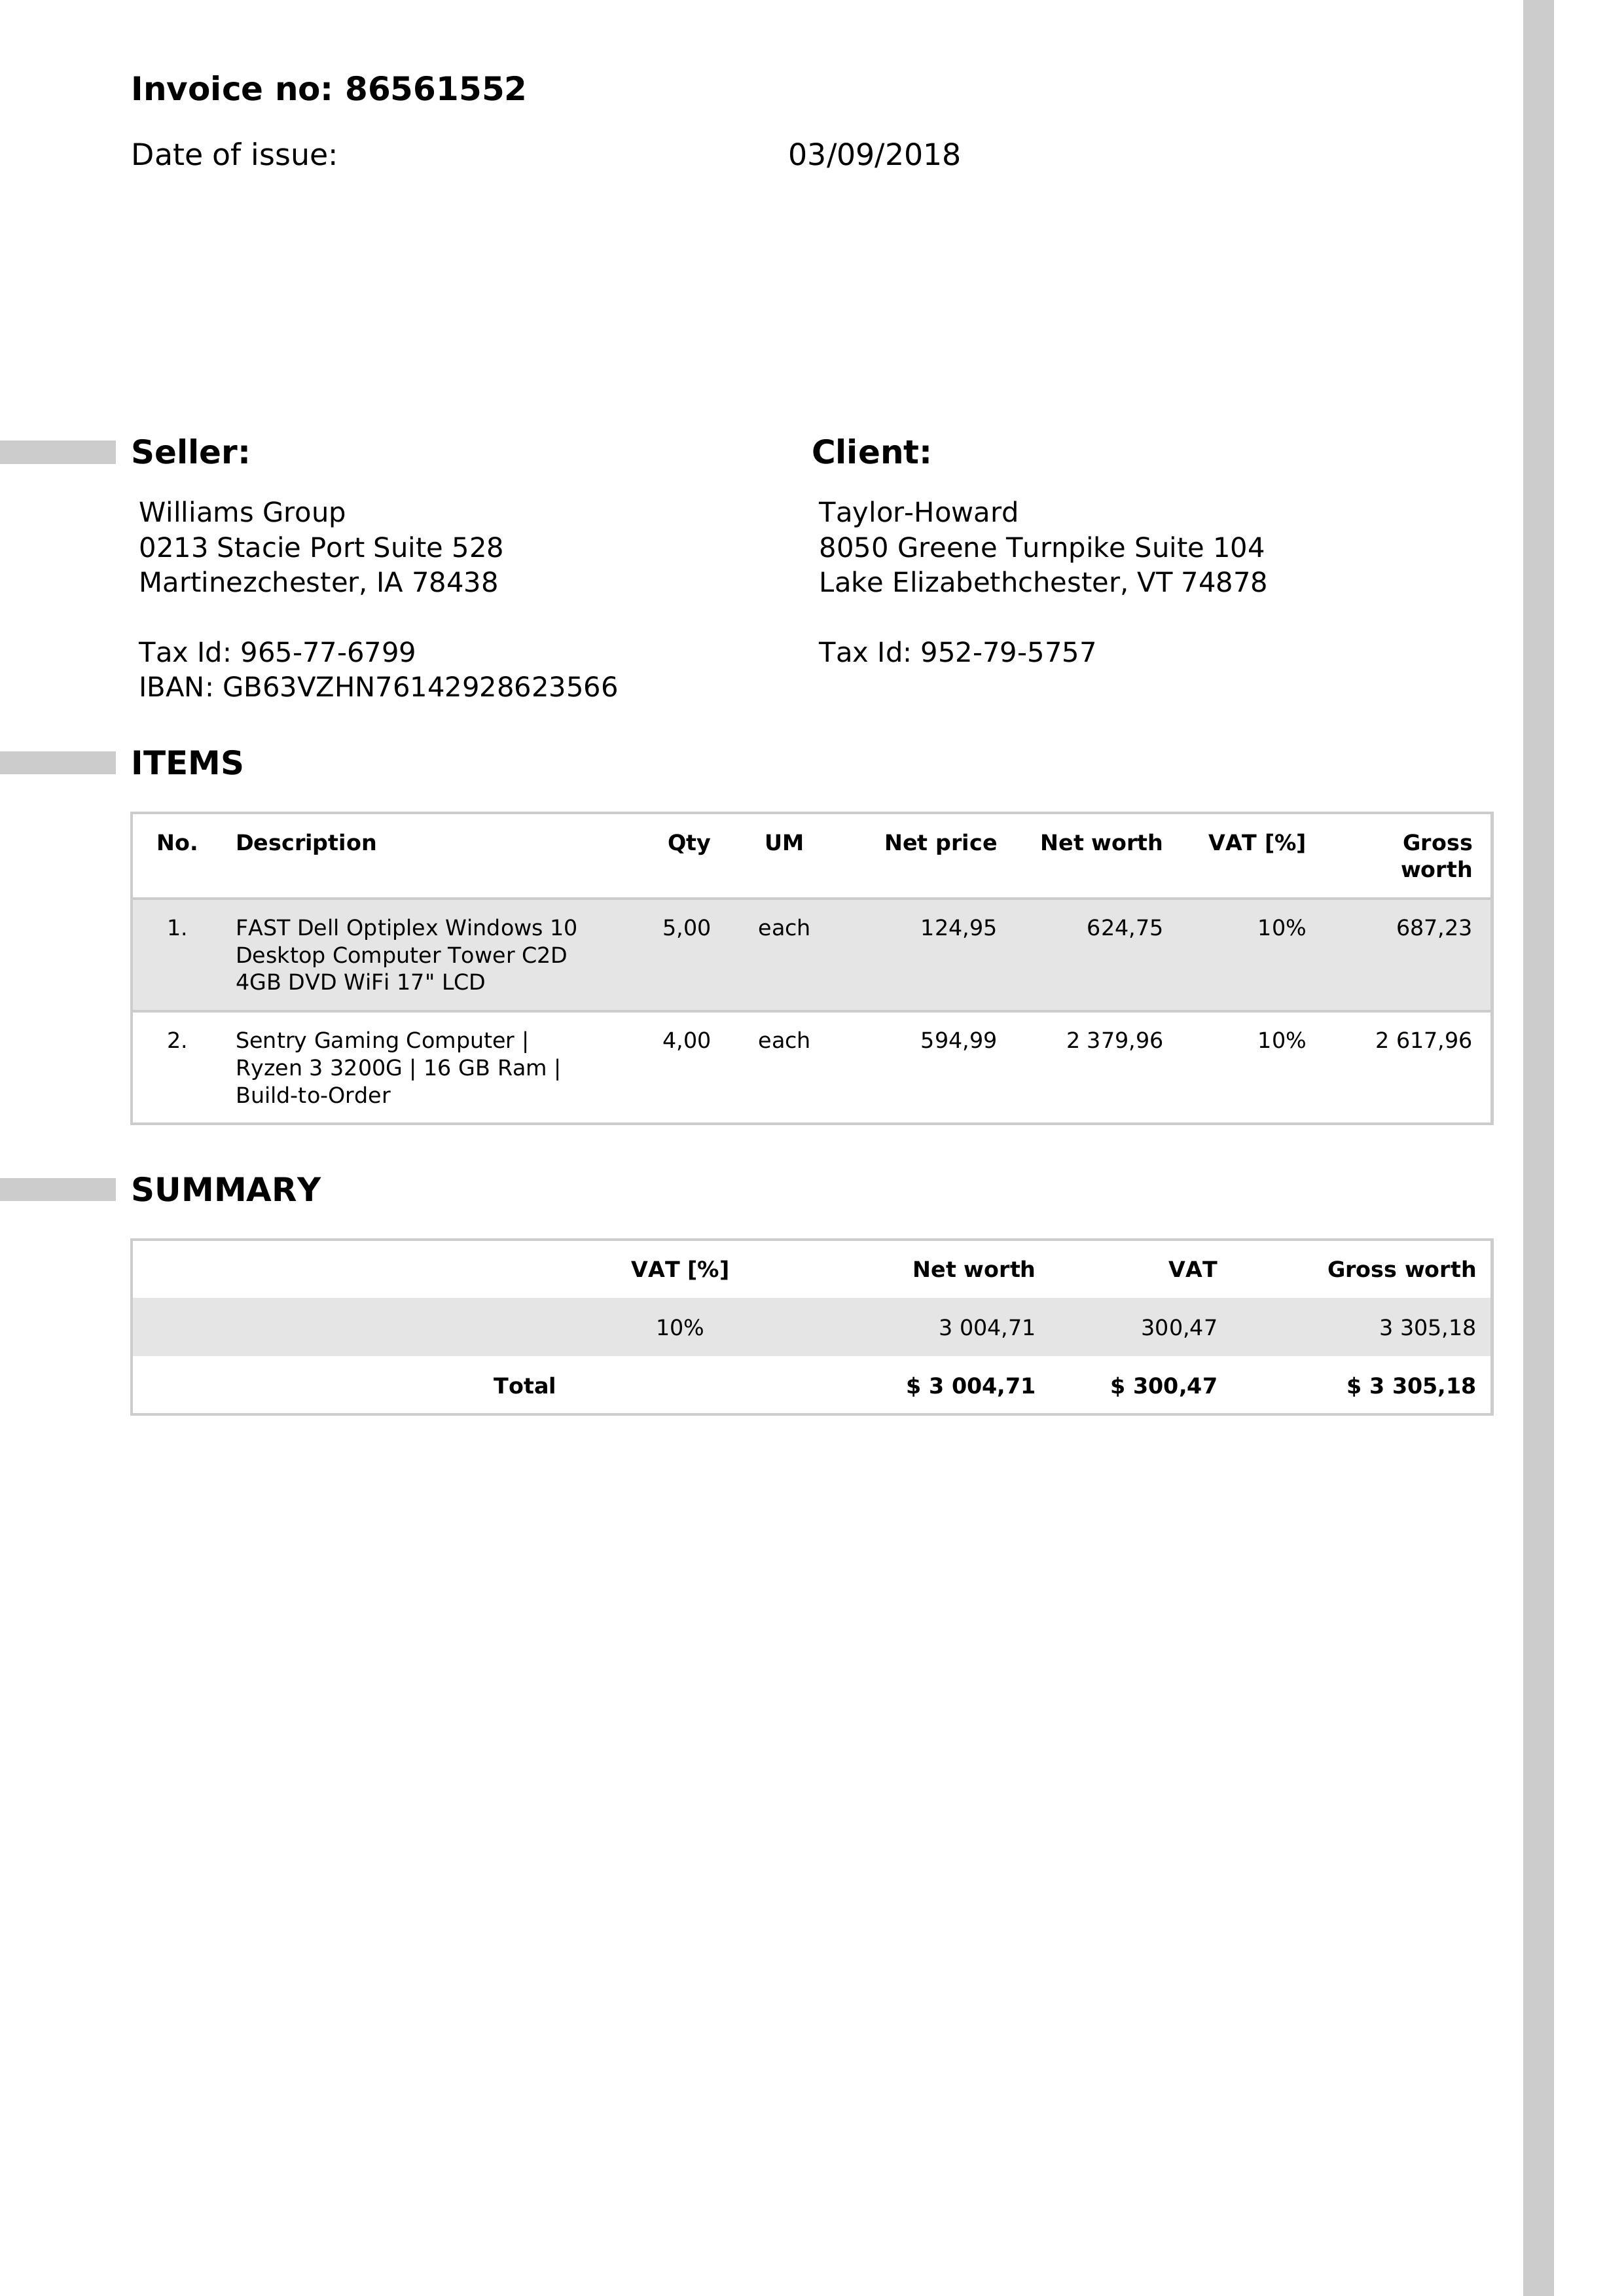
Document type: Invoice